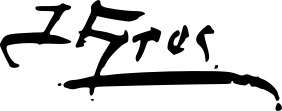
Signature of: julio gros